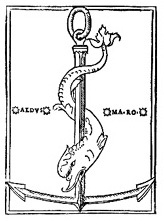
Signature of: aldus manutius